Question: Talk about the condition:
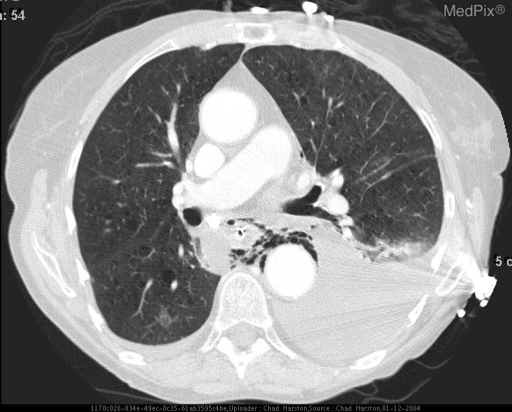
Answer: The disease is discussed as: Boerhaave's syndrome is defined as spontaneous rupture of the esophagus with transmural perforation.  The perforation is thought to result from a dramatic increase in intra-esophageal pressure caused by such activities as coughing, retching, heavy lifting or even parturition.  The perforation usually occurs in the left posterior aspect of the lower esophagus near the gastro-esophageal junction. Patient presentation includes severe chest pain after straining in up to 95% of cases and hematemesis in up to 30%.  It occurs 5 times more commonly in males.  Chest X-ray classically shows pneumomediastinum and pleural effusion.  The effusion tends to be greater on the left. Chest radiographs are said to be abnormal in up to 90% of cases of esophageal perforation although abnormalities
may be non-specific and may not be evident immediately after the perforation occurs. Other radiographic findings that may result from esophageal perforation include subcutaneous emphysema, mediastinal air-fluid levels, mediastinal widening, pneumothorax, hydrothorax, or pulmonary infiltrates. CT allows more sensitive evaluation for mediastinal fluid and air in addition to pleural effusion.  Radiographic
contrast study of the esophagus may show the site of perforation although the false negative rate has been reported as high as 10%.  The study can be done with water-soluble contrast and/or thin barium depending on the preference of the cardiovascular surgeon. The risk of using water-soluble contrast is pulmonary edema if patient aspirates,
and the risk of using barium is reportedly barium mediastinitis if barium leaks into the  medistinum through a large perforation.
Of the various causes of esophageal perforation, postemetic spontanous perforation is considered the most morbid secondary to massive contamination and frequently delayed diagnosis. This is in contrast to iatrogenic injuries which are frequently diagnosed at the time of injury. The reported mortality with early primary repair varies widely ranging from 43% (even if the condition is diagnosed and treated less than 24 hours after perforation) to as low as 5% in some reports.  The most important factor in regards to morbidity is the length of time between perforation and repair. On occasion with very small contained perforations the cardiovascular surgeon may elect conservative management, but in the majority of cases immediate surgical repair is necessary.  Conservative management is associated with a 22 to 38% mortality. The difficulty with nonoperative management is prospective determination of which perforation will remain contained and which will cause continued contamination with subsequent uncontrolled infection. Sepsis, shock, pneumothorax, pneumoperitoneum, mediastinal emphysema, and respiratory failure are all absolute indications for rapid surgical interventions.